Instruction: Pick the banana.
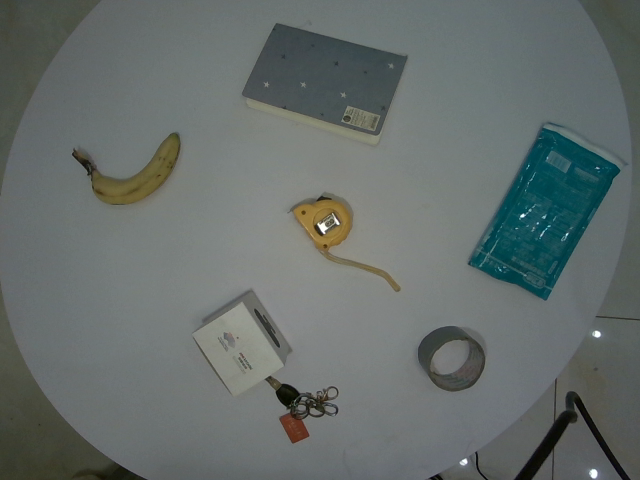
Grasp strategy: vertical